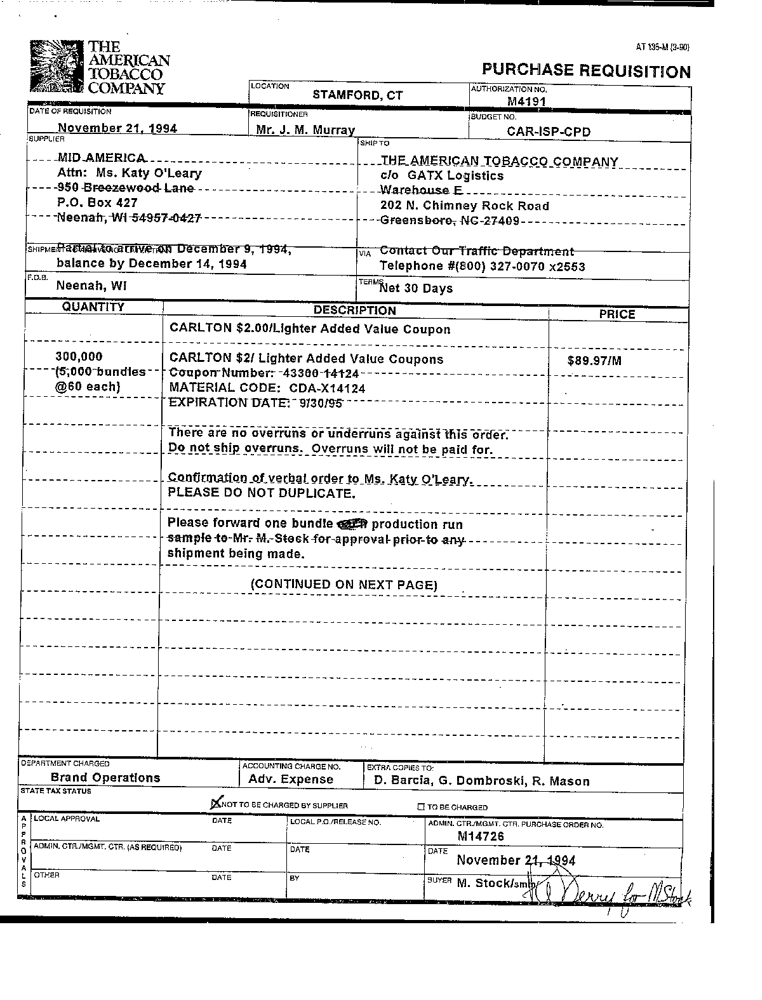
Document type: Invoice